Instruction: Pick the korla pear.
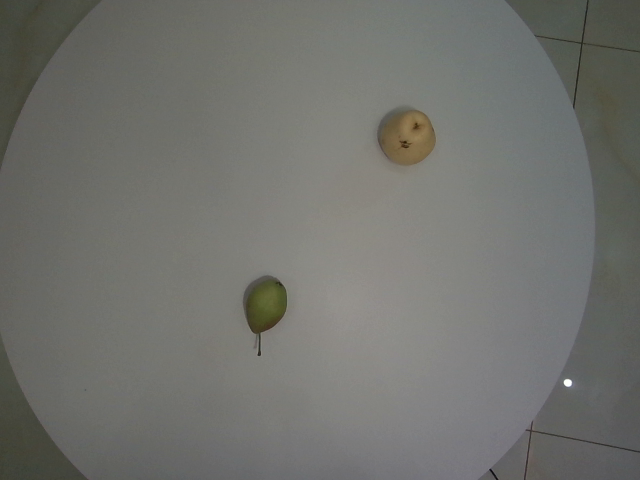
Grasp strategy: vertical